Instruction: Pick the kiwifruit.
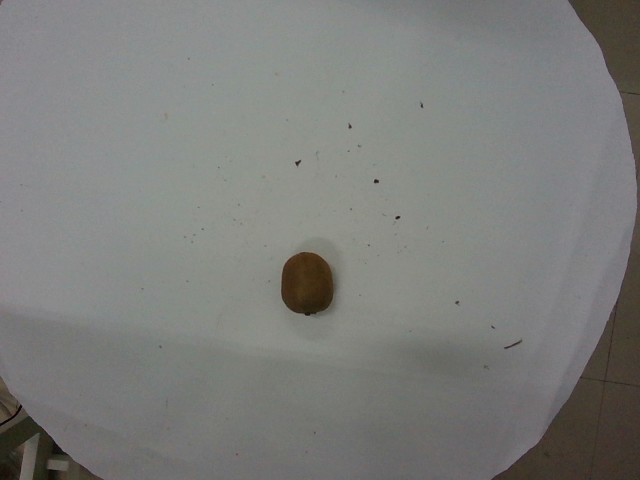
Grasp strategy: vertical